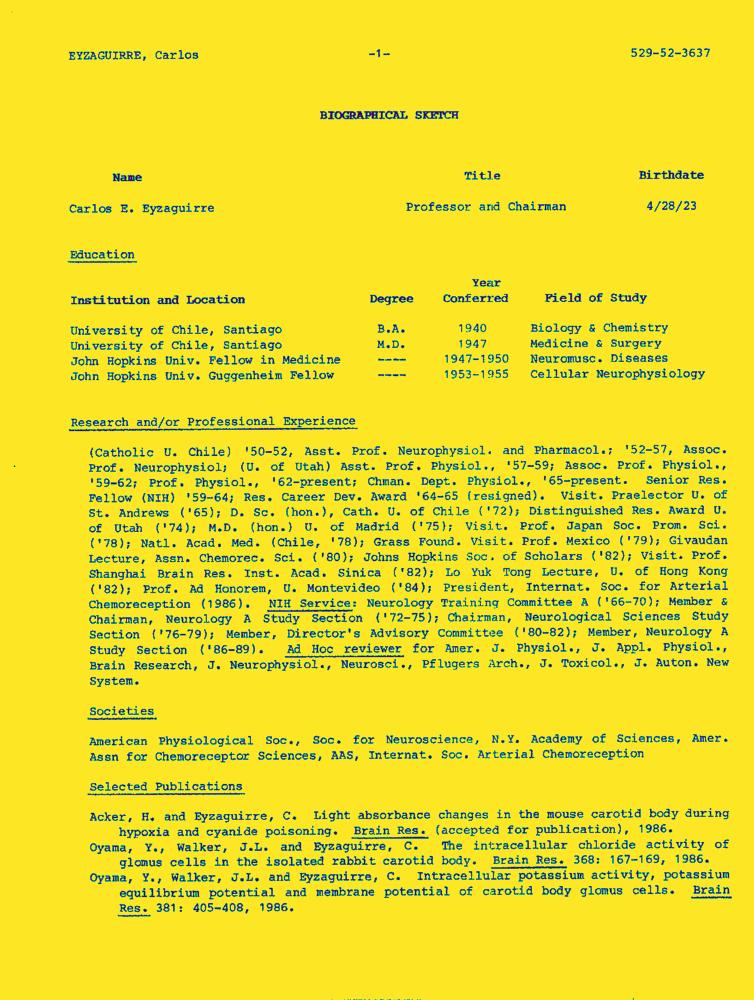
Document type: Resume-Doc